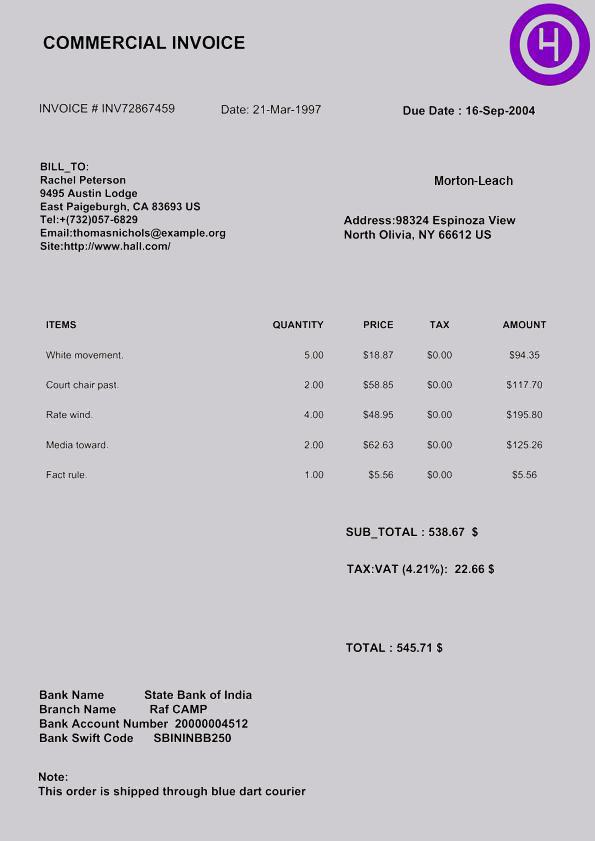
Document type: Invoice